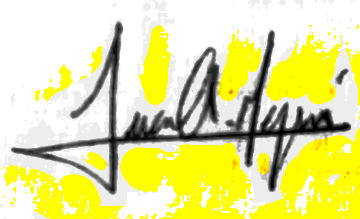
Signature of: juan andrés mejía